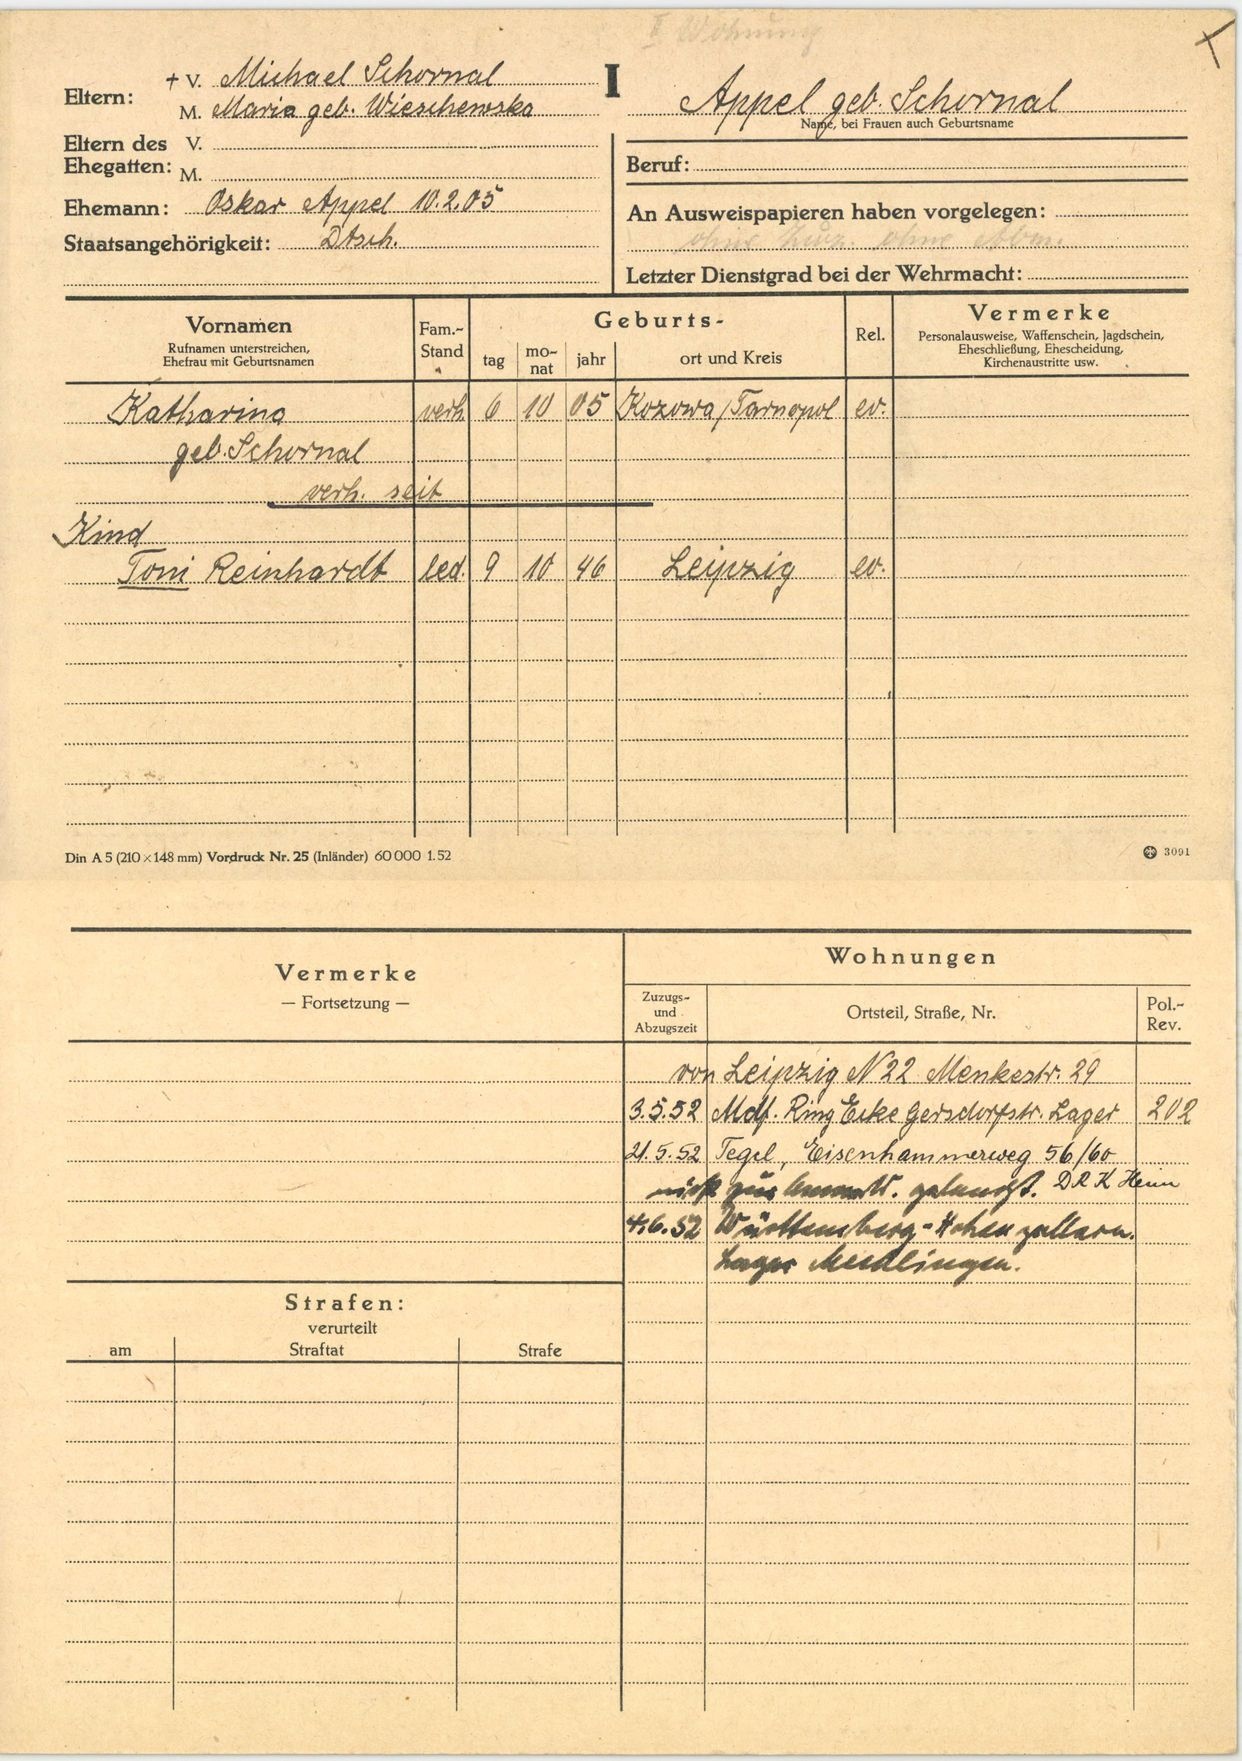
Appel geb. Schornal